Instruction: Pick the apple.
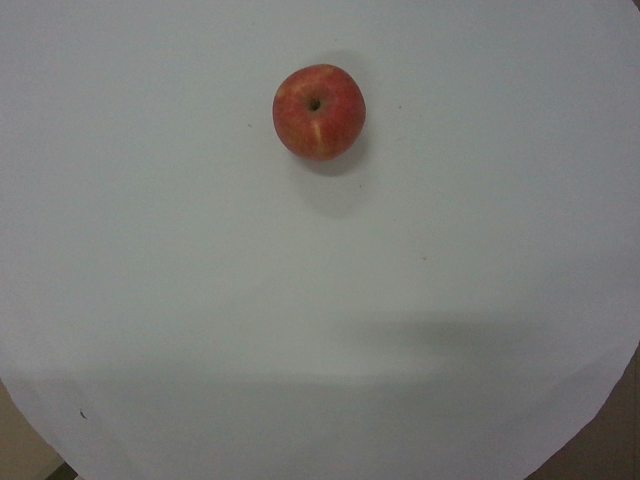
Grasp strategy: vertical